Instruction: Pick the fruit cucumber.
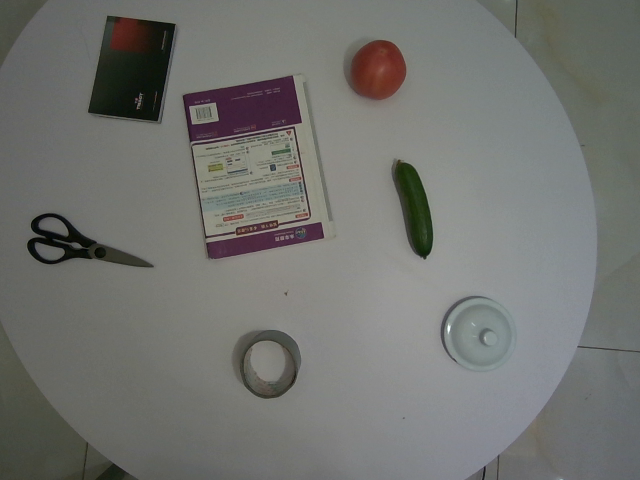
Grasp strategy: vertical